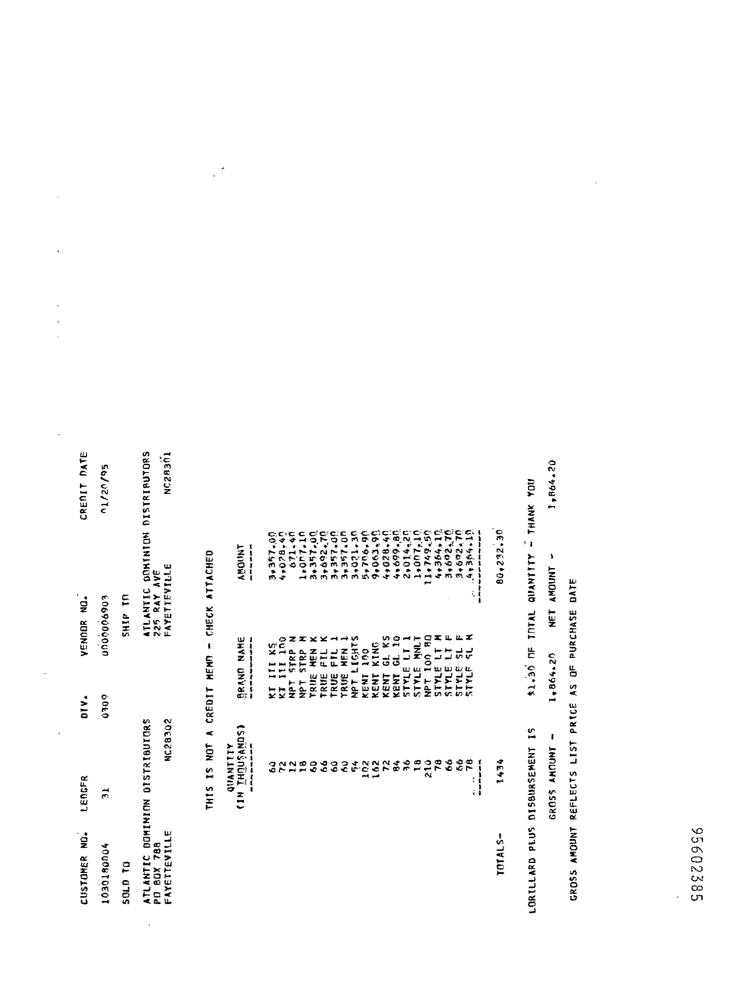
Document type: Invoice